Question: What do the imaging results show?
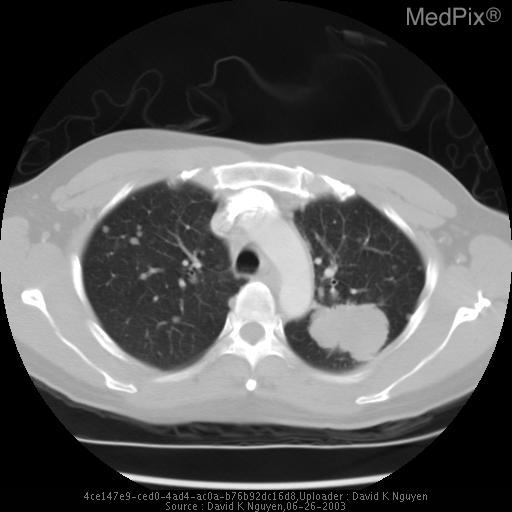
Answer: The imaging shows -CT/MRI: There is vertebra plana of L5, with edema and enhancement of the remaining marrow into the posterior elements.  There is displacement of the thecal sac posteriorly by the extruded bony fragments.

-RADIOGRAPH/CT:
Left upper lobe lung mass with numerous bilateral pulmonary nodules, consistent with metastatic disease. Left upper lobe lung mass with numerous bilateral pulmonary nodules, compatible with metastatic disease..